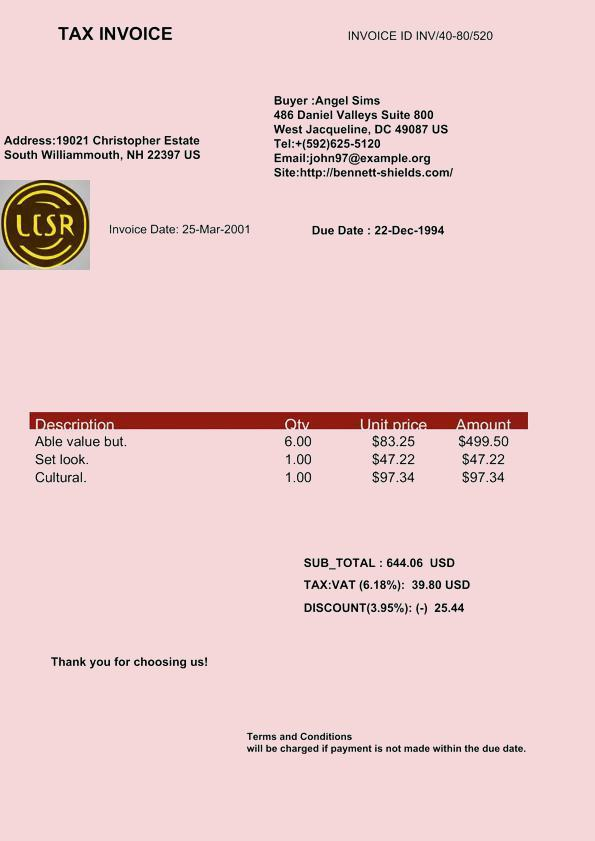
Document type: Invoice